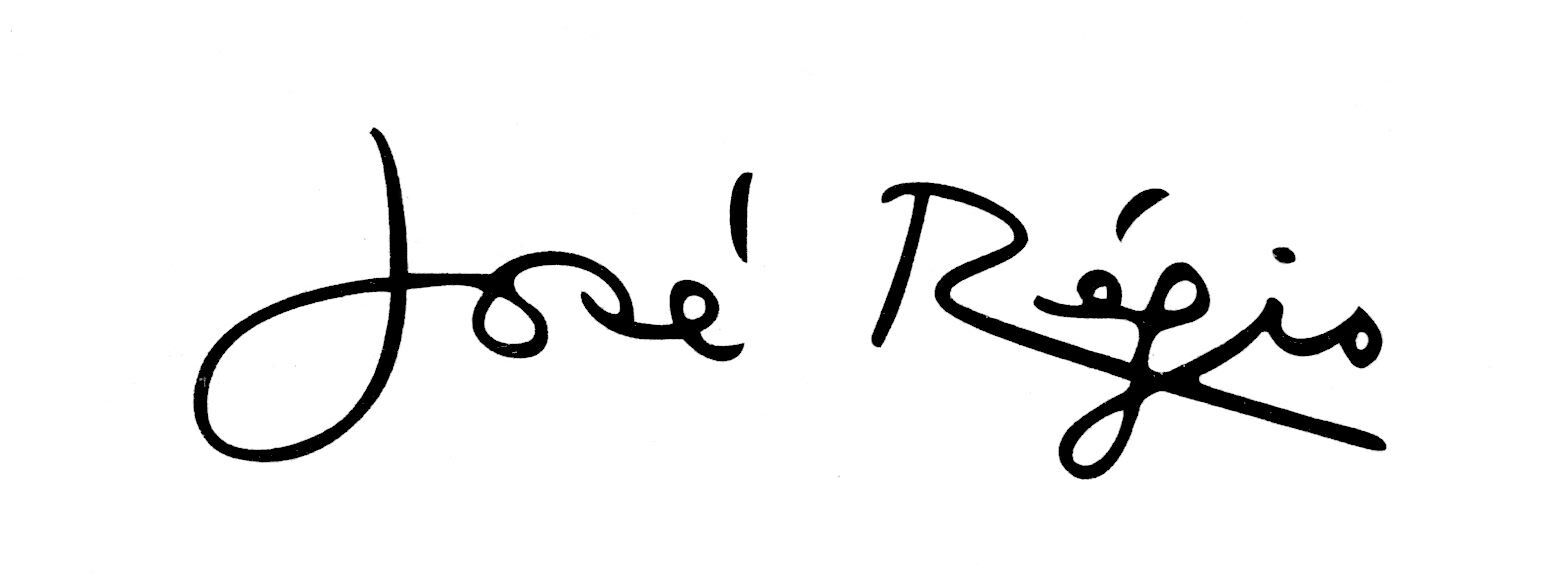
Signature of: josé régio